Question: In what way does the history help explain the case?
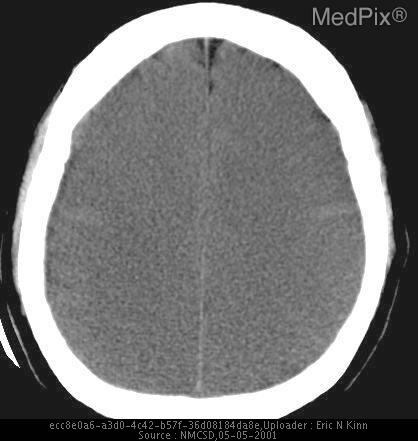
Answer: The patient's history of 35 year old man presented to the emergency department with complaints of epigastric pain. He is diaphoretic, but otherwise appears in good health.  During initial ER presentation patient became pulseless and was resuscitated for one hour, until a stable rhythm was established. is key in understanding the case.